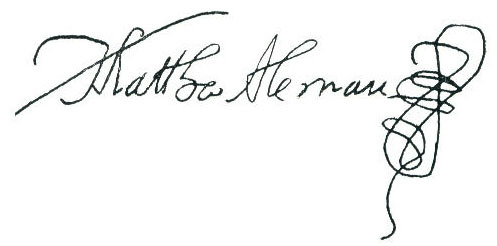
Signature of: mateo alemán